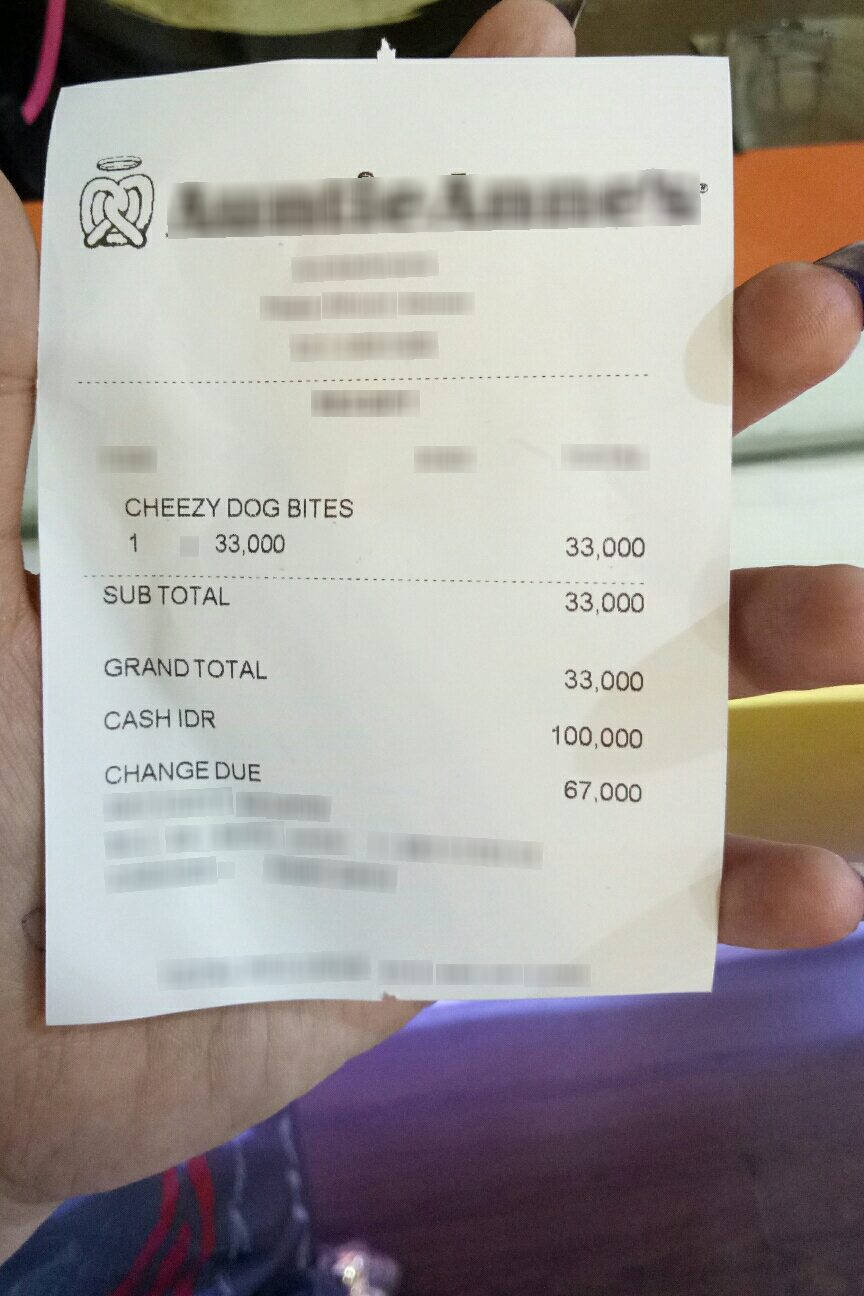
Number of items: 4
Subtotal: 33,000
Total: 33,000
OCR text regions:
text: CHEEZY
text: DOG
text: BITES
text: 1
text: 33,000
text: 33,000
text: SUB TOTAL
text: 33,000
text: GRAND TOTAL
text: 33,000
text: CASH IDR
text: 100,000
text: CHANGE DUE
text: 67,000